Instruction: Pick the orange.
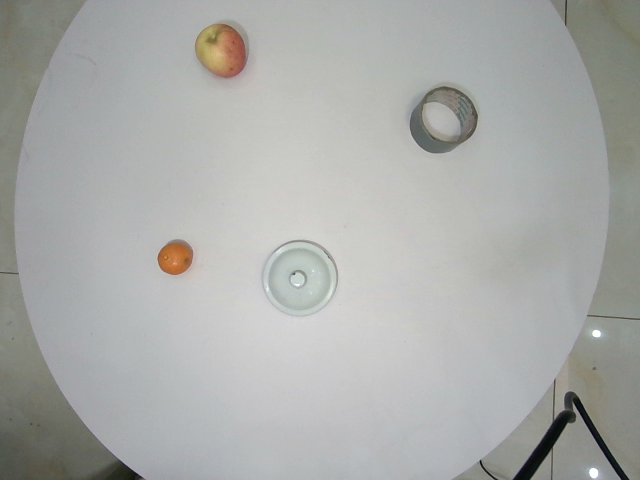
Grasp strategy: vertical